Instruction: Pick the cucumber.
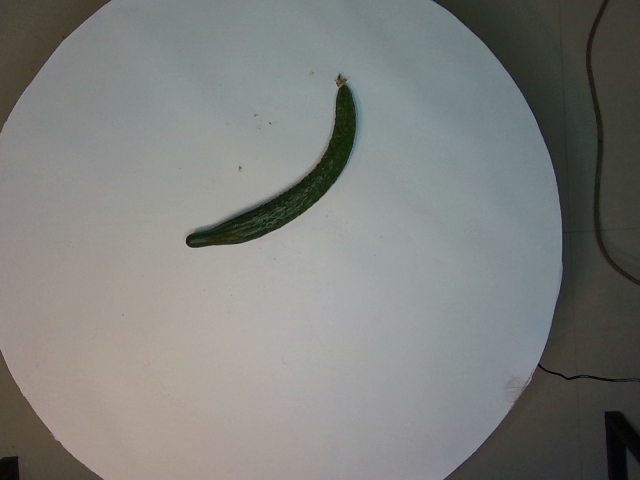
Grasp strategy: vertical